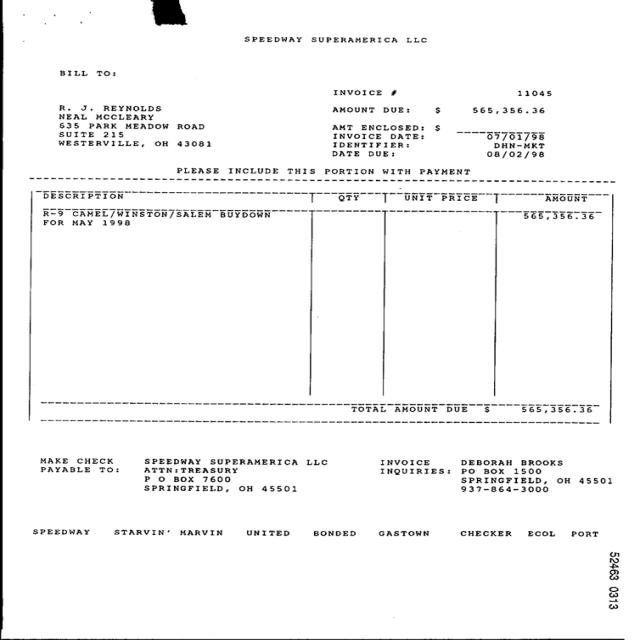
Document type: Invoice